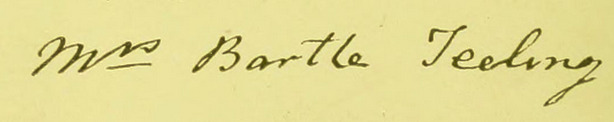
Signature of: mrs bartle teeling